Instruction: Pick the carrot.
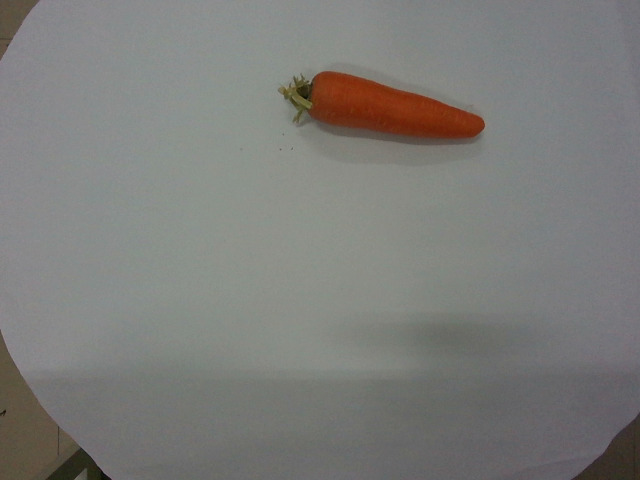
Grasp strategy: vertical